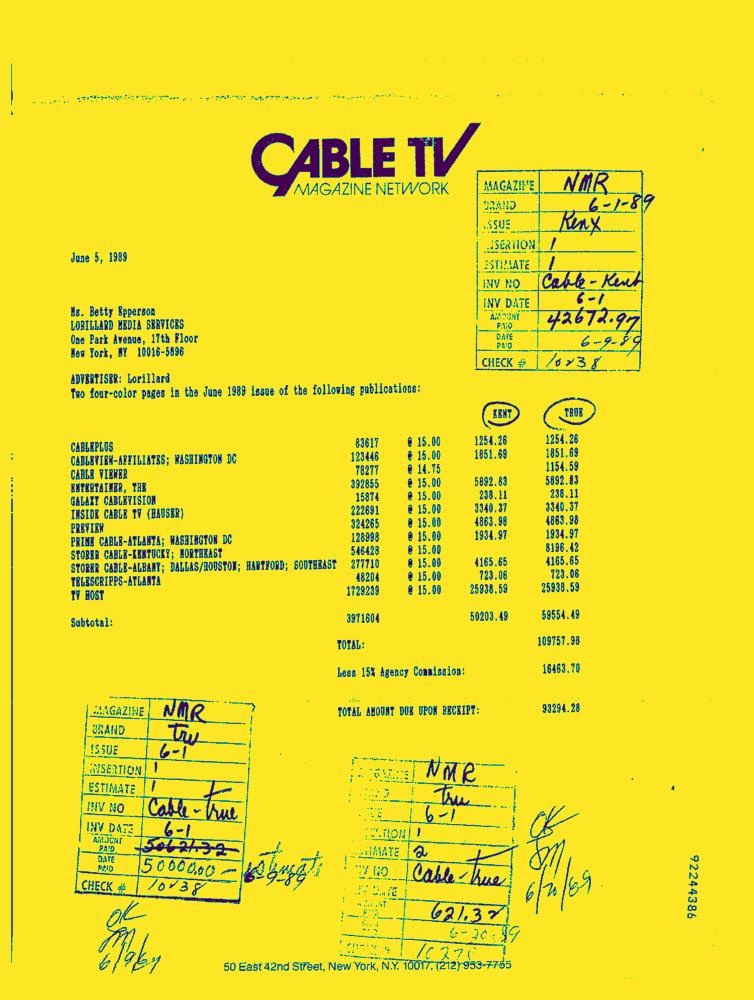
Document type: Invoice-Doc